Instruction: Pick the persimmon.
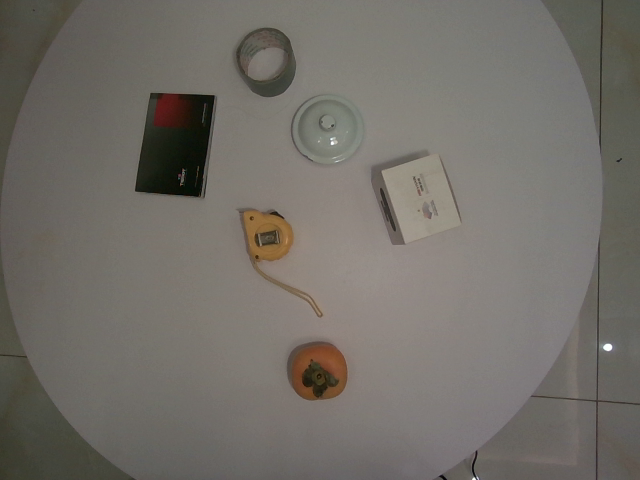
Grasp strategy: vertical